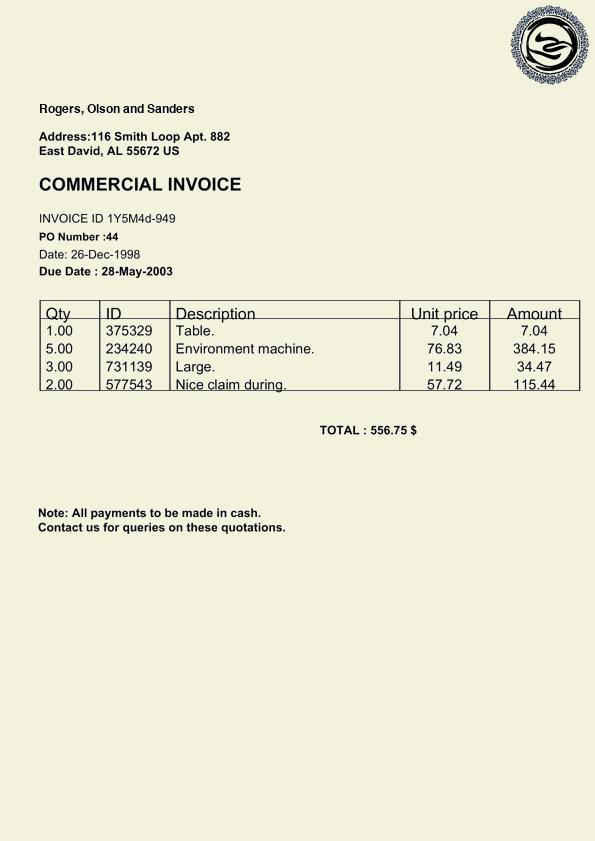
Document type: Invoice